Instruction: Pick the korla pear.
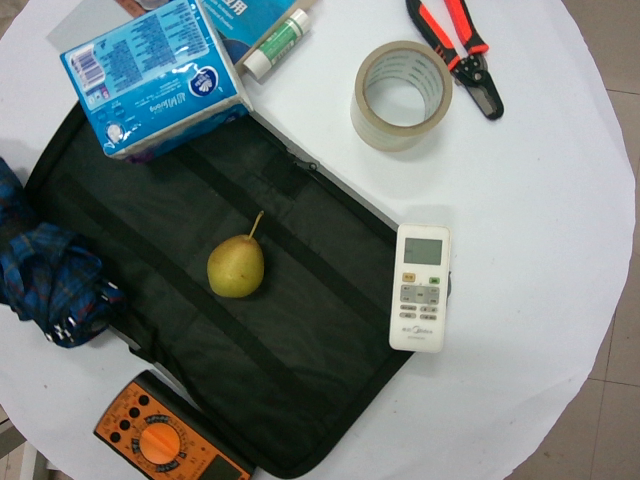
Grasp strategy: vertical